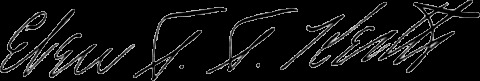
Signature of: eben s s keith